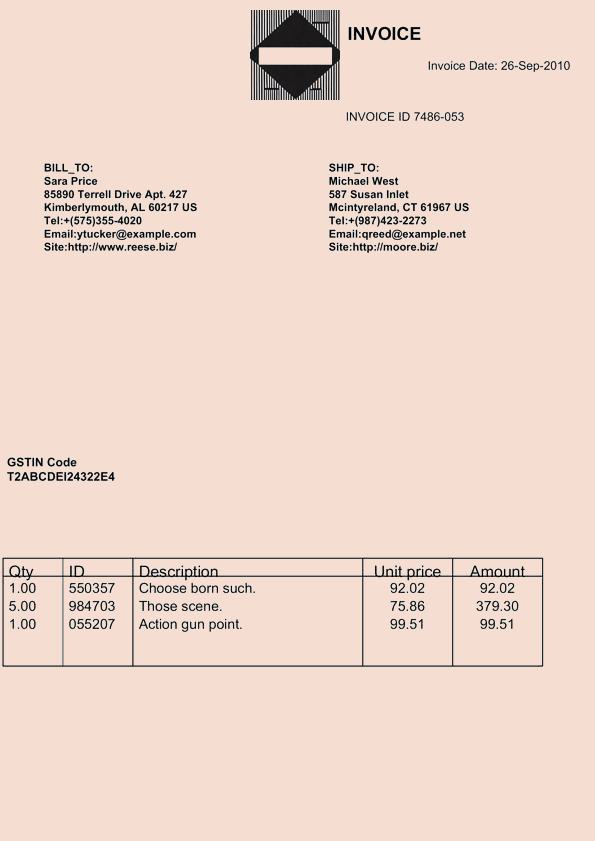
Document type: Invoice